Identify and extract the amount in words, amount in numbers, payee name, cheque date, and bank name from the image.
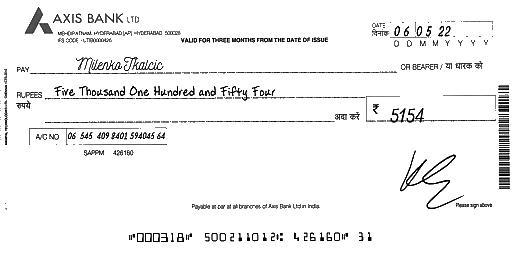
amt_in_words: Five Thousand One Hundred and Fifty Four
amt_in_figures: 5154
payee_name: Milenko Tkalcic
bank_name: AXIS BANK
cheque_date: 06/05/22